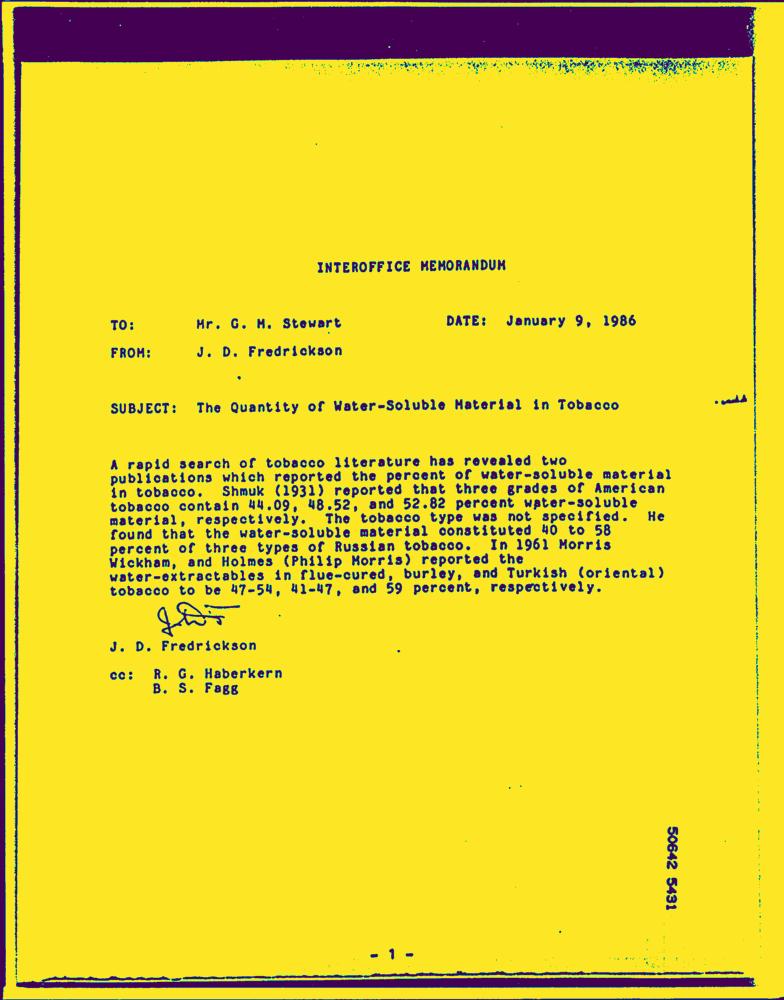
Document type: Letter-Doc